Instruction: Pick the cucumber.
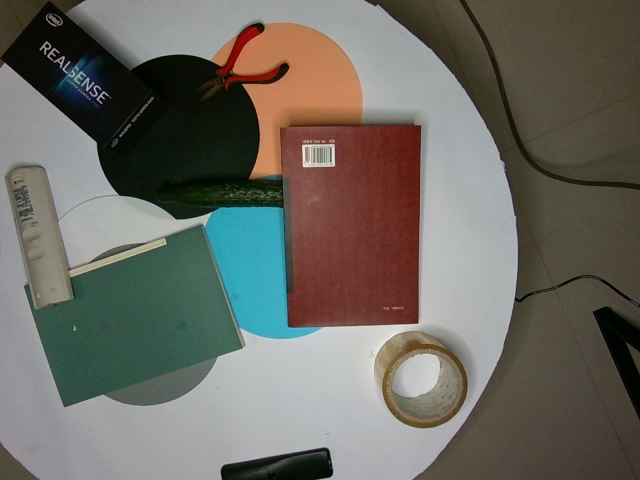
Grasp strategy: vertical